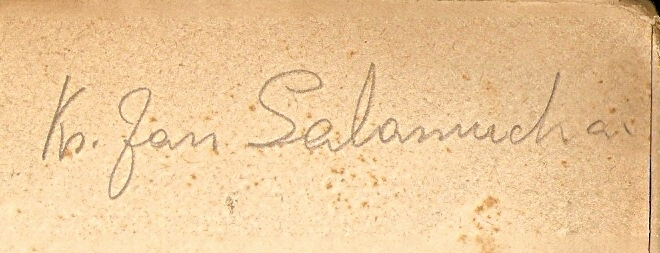
Signature of: jan salamucha